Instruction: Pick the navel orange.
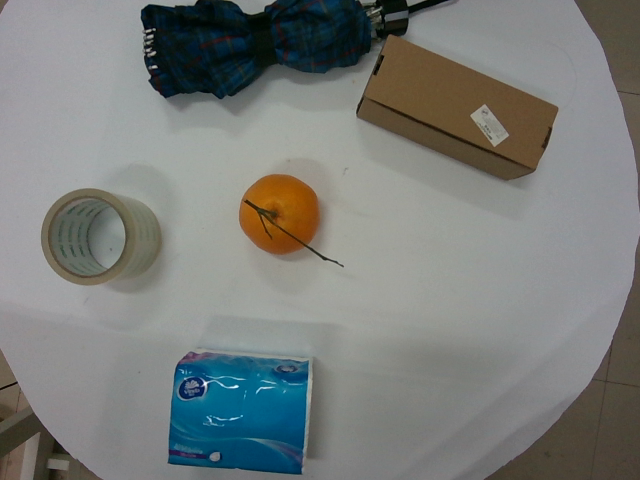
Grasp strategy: vertical